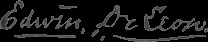
Signature of: edwin de leon